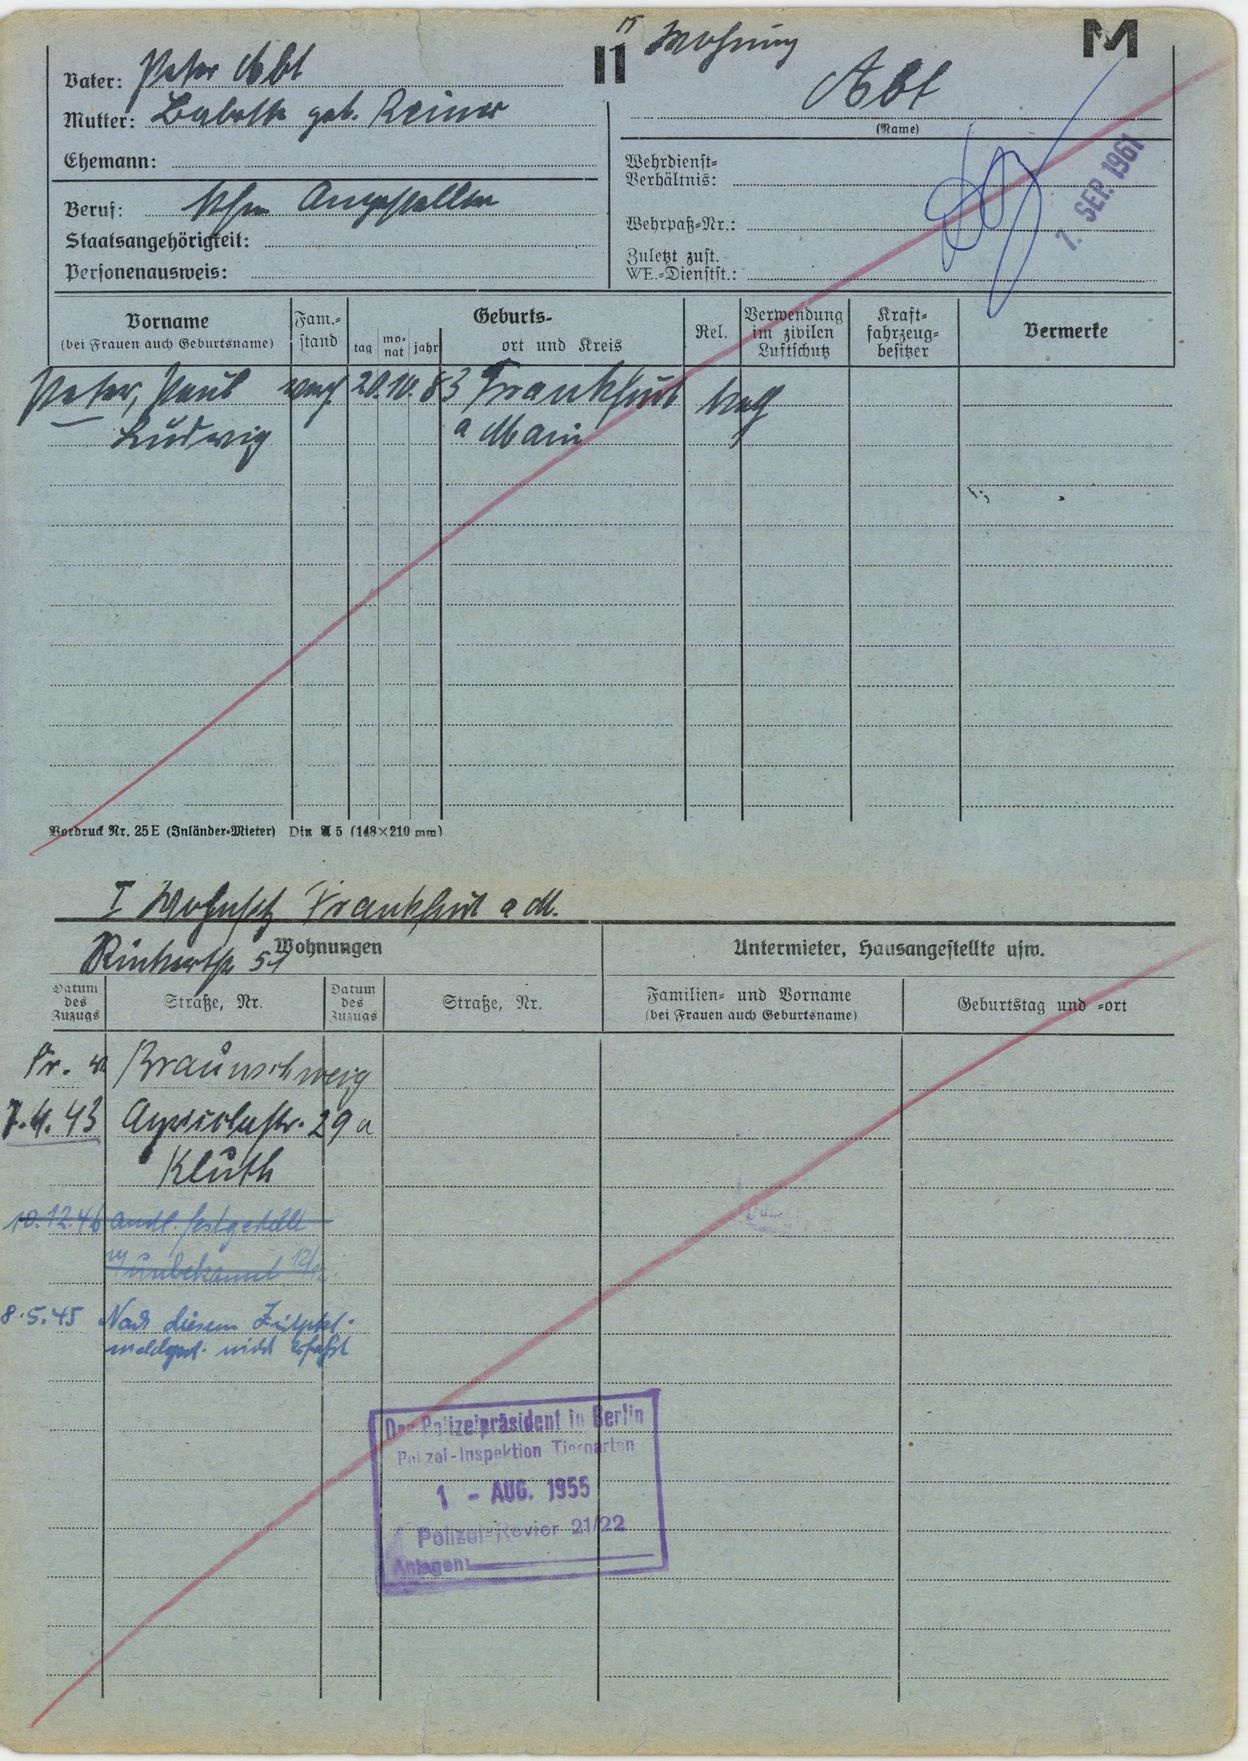
Abt